Question: Describe the condition in detail:
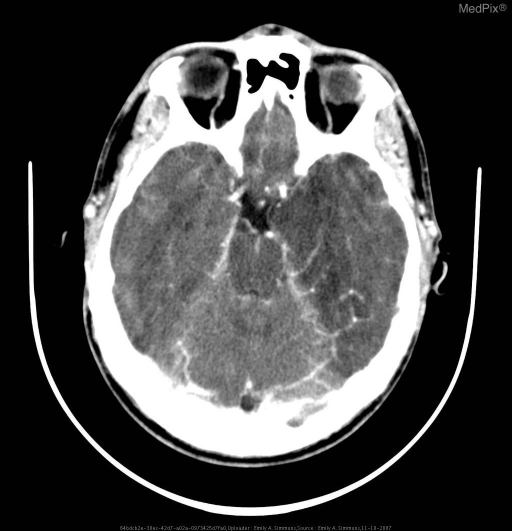
Answer: The disease is discussed as: Lesions/Condition: HSV Encephalitis

Associations/Predisposing  Factors: Prior HSV infection, primarily HSV-2 in neonates and HSV-1 after the neonatal period.

Common  Locations: The limbic region is most freqently involved -  temporal lobes, insula, subfrontal, and cingulate gyri.  Involvlement is usually bilateral, but asymmetric.  In infants and children, the imaging findings may be atypical, with predominant involvement of the cerebral hemispheres.

Demographics: All ages can be affected, however, the highest incidence is in adolescents and young adults.

Histology: May demonstrate mononuclear inflammation, perivascular cuffing, focal inflammatory infiltrates, microglial nodules, necrosis, macrophage infiltration.

Gross  Appearance: Areas of hemorrhagic necrosis may be present.

Radiology: Temporal lobe involvement is the most common finding, and there may be resultant mass effect.  On CT, hypoattenuation may be seen in the temporal lobe, but MRI is the best imaging modality if herpes encephalitis is suspected.

T1 weighted imaging may reveal mass efect and loss of grey white differentiation.  Subacute hemorrhage may be seen, and if present will "bloom" on T2* GRE.  T2 weighted imaging demonstrates increased signal in the involved regions, which is frequently bilateral but assymetric.  There may be restricted diffusion on DWI. On post contrast imaging mild, patchy enhancement may be seen in the early phases.  Meningeal enhancement is occasionally seen, and gyriform enhancement is usually seen 1 week after symptom onset.

Prognosis  and  Treatment: 70% mortality if untreated.  Even with treatment approximately 50% will have neurological deficit.  Standard treatment consists of acyclovir iv 10 mg/kg three times daily for 14-21 days. Treatment should begin as soon as diagnosis suspected, and not delayed for imaging or laboratory confirmation.